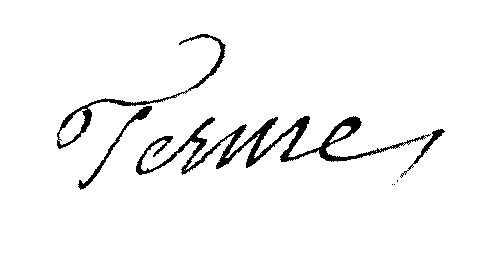
Signature of: jean joseph terme